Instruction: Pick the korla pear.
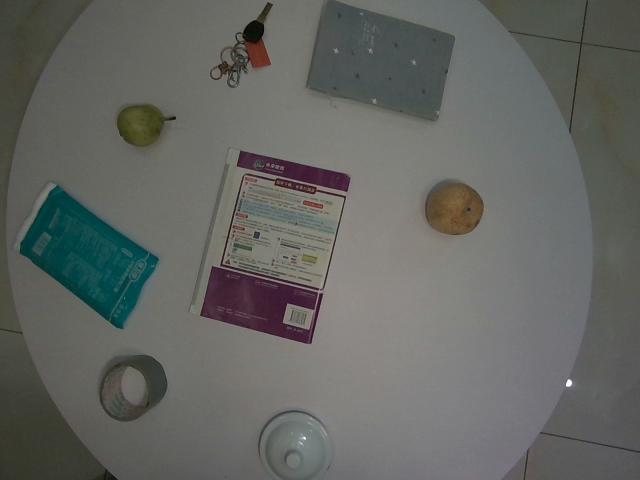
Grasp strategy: vertical